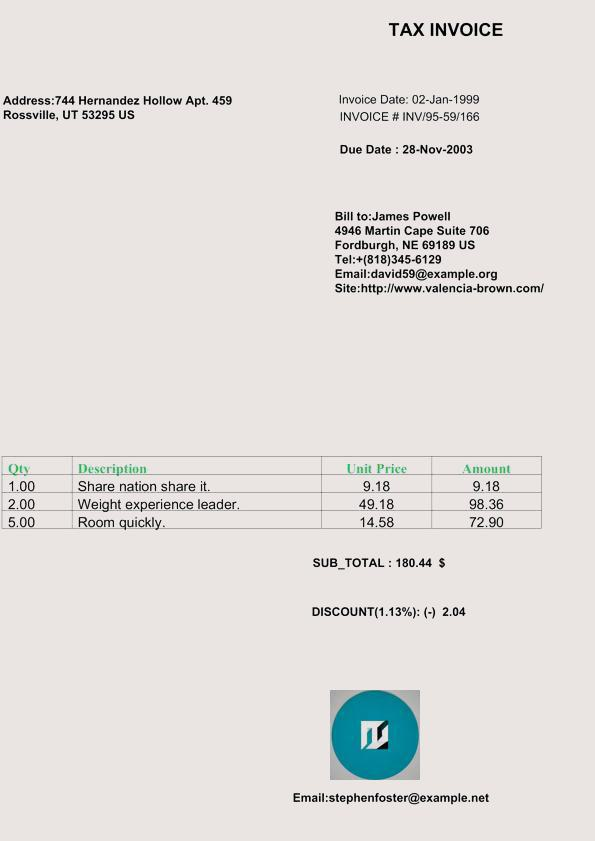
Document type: Invoice